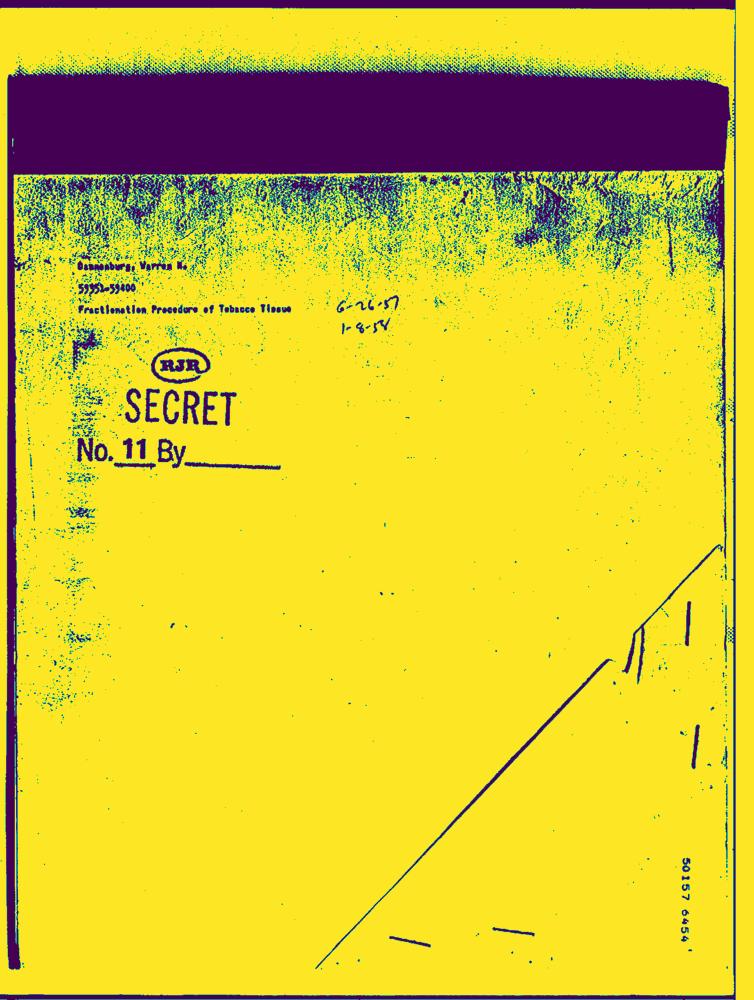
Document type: Hand-Written